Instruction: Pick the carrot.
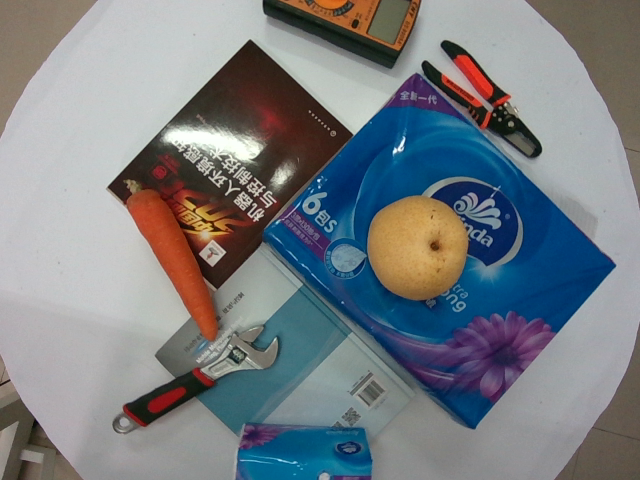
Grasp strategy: vertical